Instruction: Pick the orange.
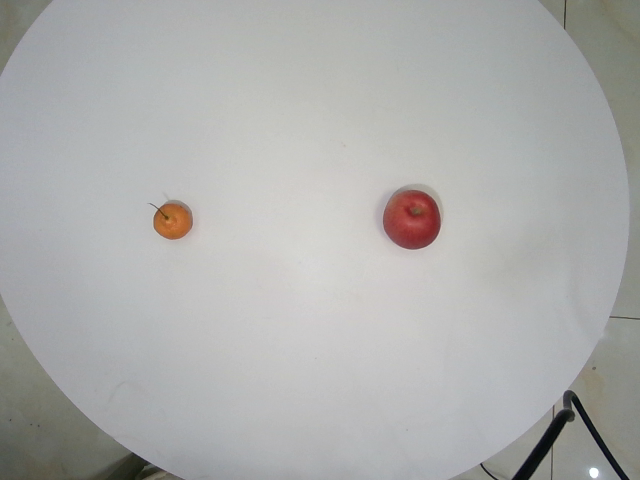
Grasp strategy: vertical